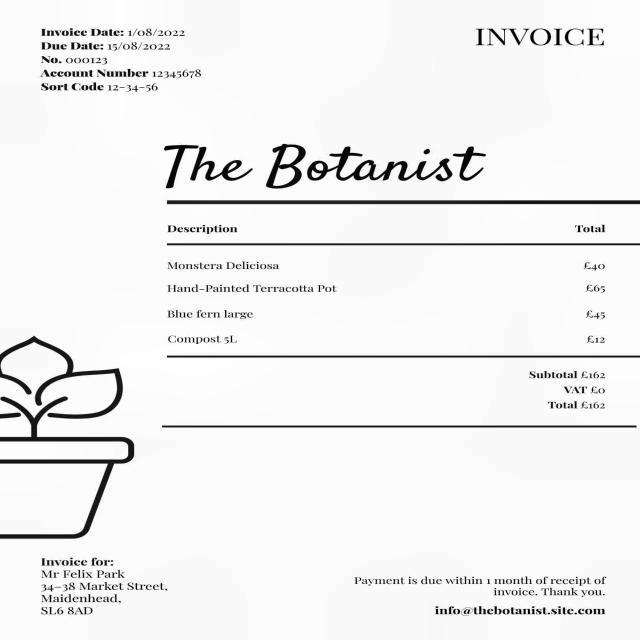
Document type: Invoice